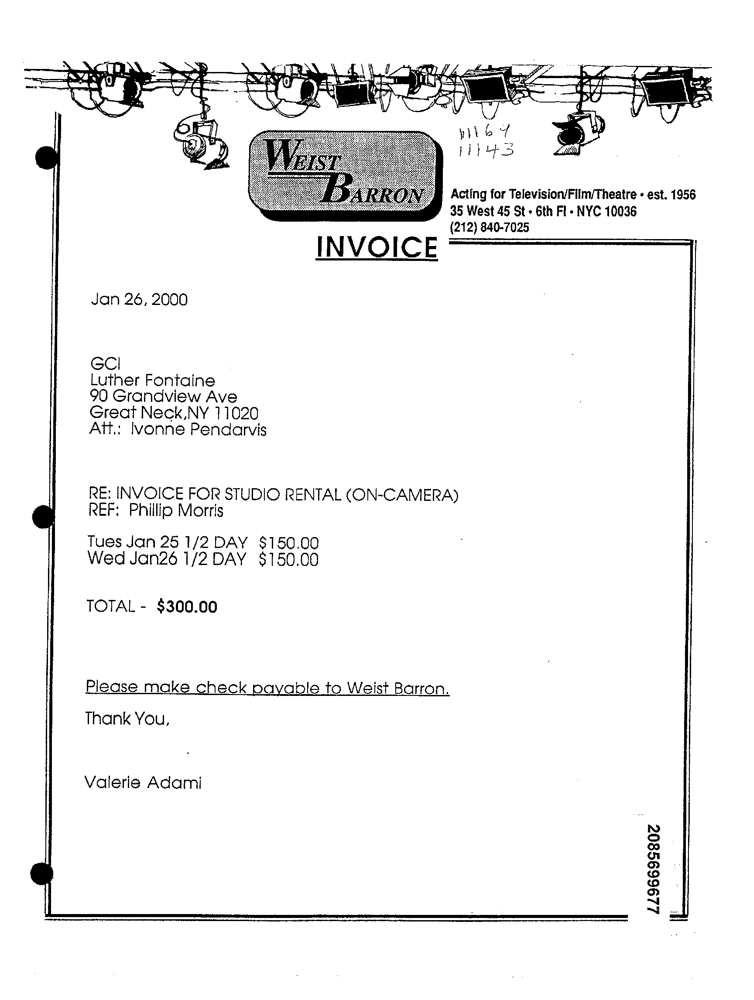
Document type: Invoice